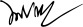
Signature of: tawee sodsong